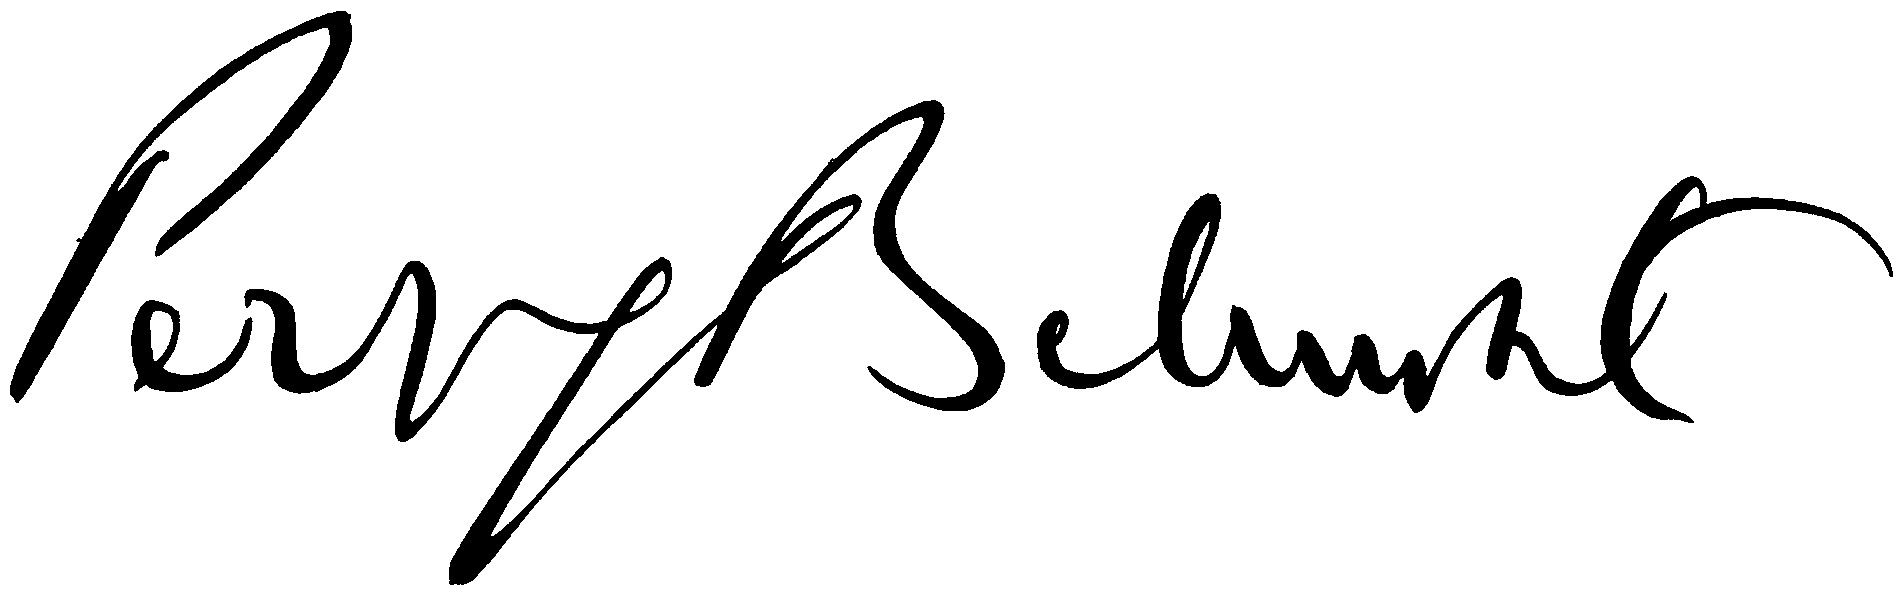
Signature of: perry belmont